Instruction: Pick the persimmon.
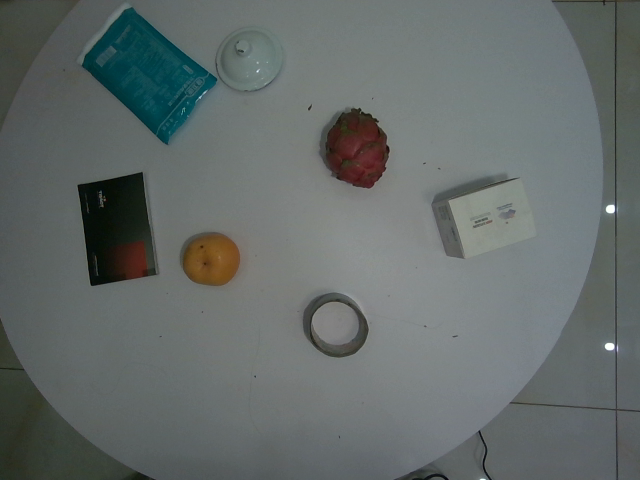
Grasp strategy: vertical